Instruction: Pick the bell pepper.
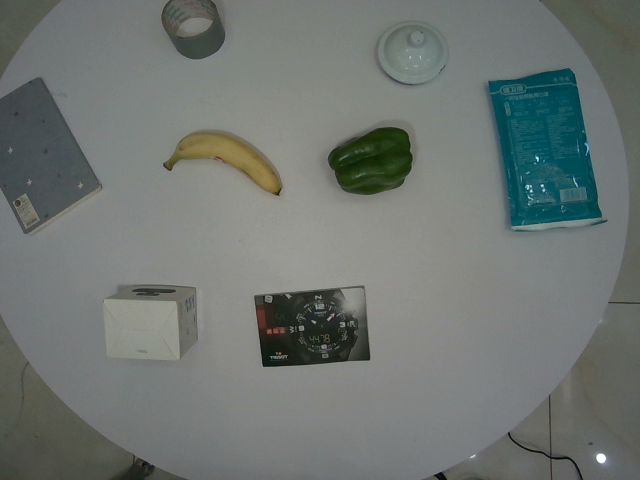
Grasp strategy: vertical